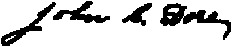
Signature of: john clark dore